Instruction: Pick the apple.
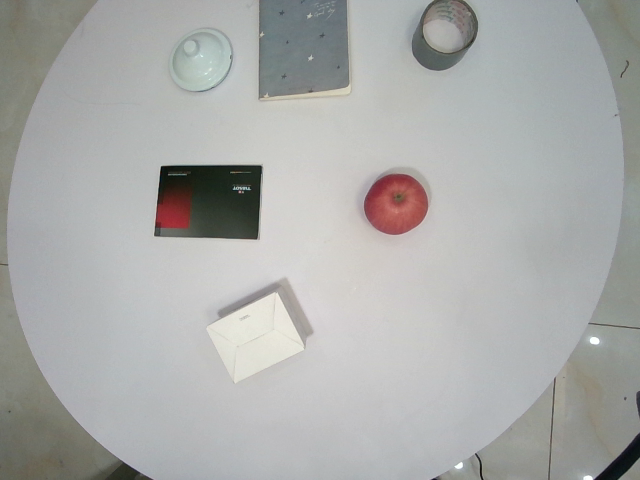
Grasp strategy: vertical